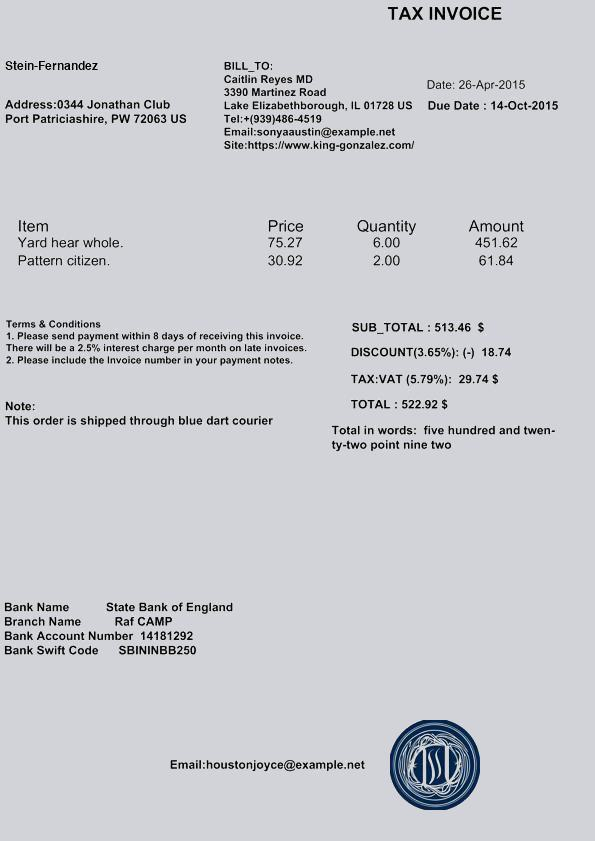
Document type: Invoice